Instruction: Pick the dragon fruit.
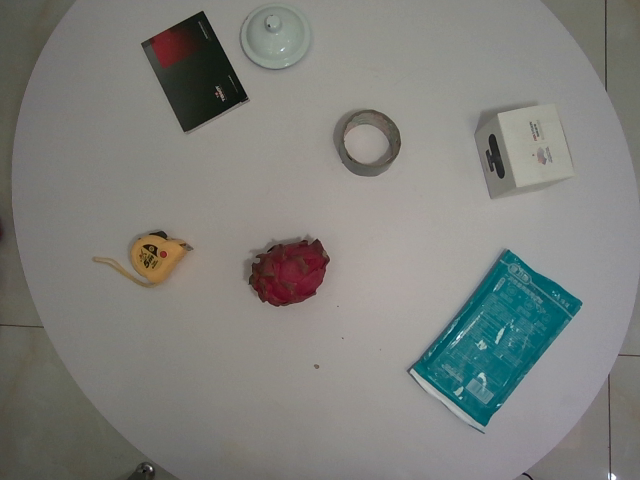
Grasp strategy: vertical